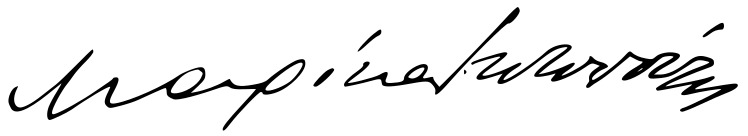
Signature of: marika kotopouli